Question: Describe the condition in detail:
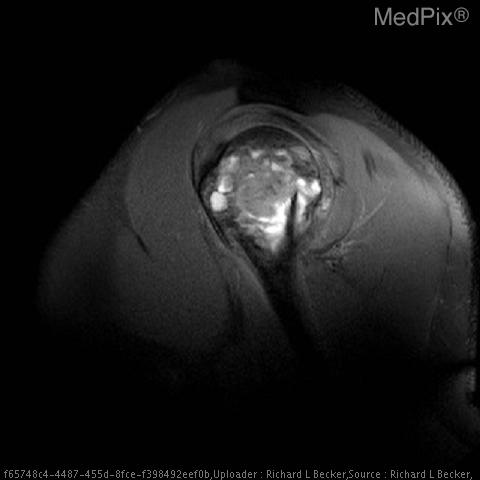
Answer: The disease is discussed as: HISTORY:  27-year-old male with a one-year history of mass of the distal right clavicle, slowly increasing in size.  The patient has tenderness with activity and at rest.

FINDINGS:  Plain films:  Bilateral shoulder and acromioclavicular joints are remarkable for a geographic expansile lytic lesion of the distal right clavicle, with with intact cortex, no matrix formation, and no obvious soft tissue mass.

MRI: There is a destructive, lytic, expansile mass lesion of the distal right clavicle extending into the acromioclavicular joint, with associated soft tissue mass.  The expansile component is seen at its superior aspect, and the inferior distal clavicular cortex is intact.  There are multiple lobulations to this mass, with both high and low intralesional signal intensity components on the T2-weighted images, suggestive of intralesional
necrosis and/or hemorrhage.  Patchy enhancement is seen within the lesion and in the soft tissues surrounding it following the intravenous administration of gadolinium.  Edematous changes of the adjacent and surrounding soft tissues are present.

DIFFERENTIAL DIAGNOSIS: Giant cell tumor, Ewings Sarcoma, lymphoma,  and osteosarcoma. In an older patient metastisis and multiple myeloma should also be considered.

DIAGNOSIS: Giant Cell Tumor.

Giant cell tumor is a frequent benign osseous neoplasm seen in young adults; it has
a predilection for the end of the long bones, more often around the knee. In the foot and ankle region, it is seen more often in the distal tibia, talus, and calcaneus. A multicentric propensity has been seen in these locations.

Radiographically, giant cell tumors are well-circumscribed, expansile, lytic, geographical lesions without rims of sclerosis, and they extend to the subchondral bone. On MRI, they demonstrate expansile contours, often with a rim of low signal intensity, which does not correlate with a rim of sclerosis on plain films. Internally, these tumors often demonstrate heterogeneous signal intensity as a result of the repeated episodes of internal hemorrhage and the formation of cysts and internal septations. Internal hemorrhage may lead to the presence of fluid-fluid levels, simulating an ABC. Sometimes, a giant cell tumor with ABC transformation can be found. MRI can be used to evaluate the articular and soft tissue extension of the tumor